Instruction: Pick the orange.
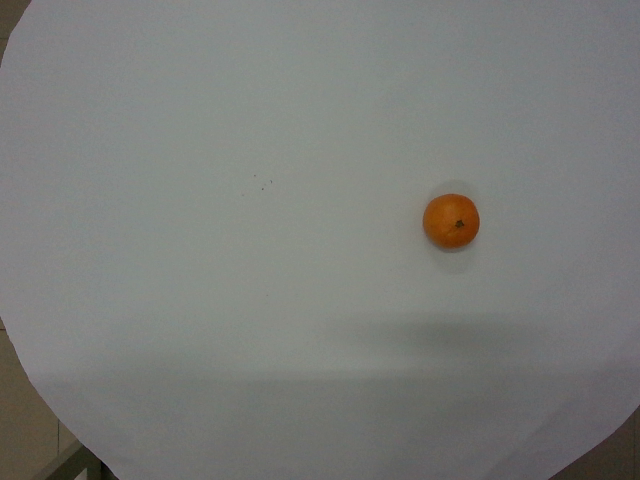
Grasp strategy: vertical